Question: What is the address or location of the property listed in the document?
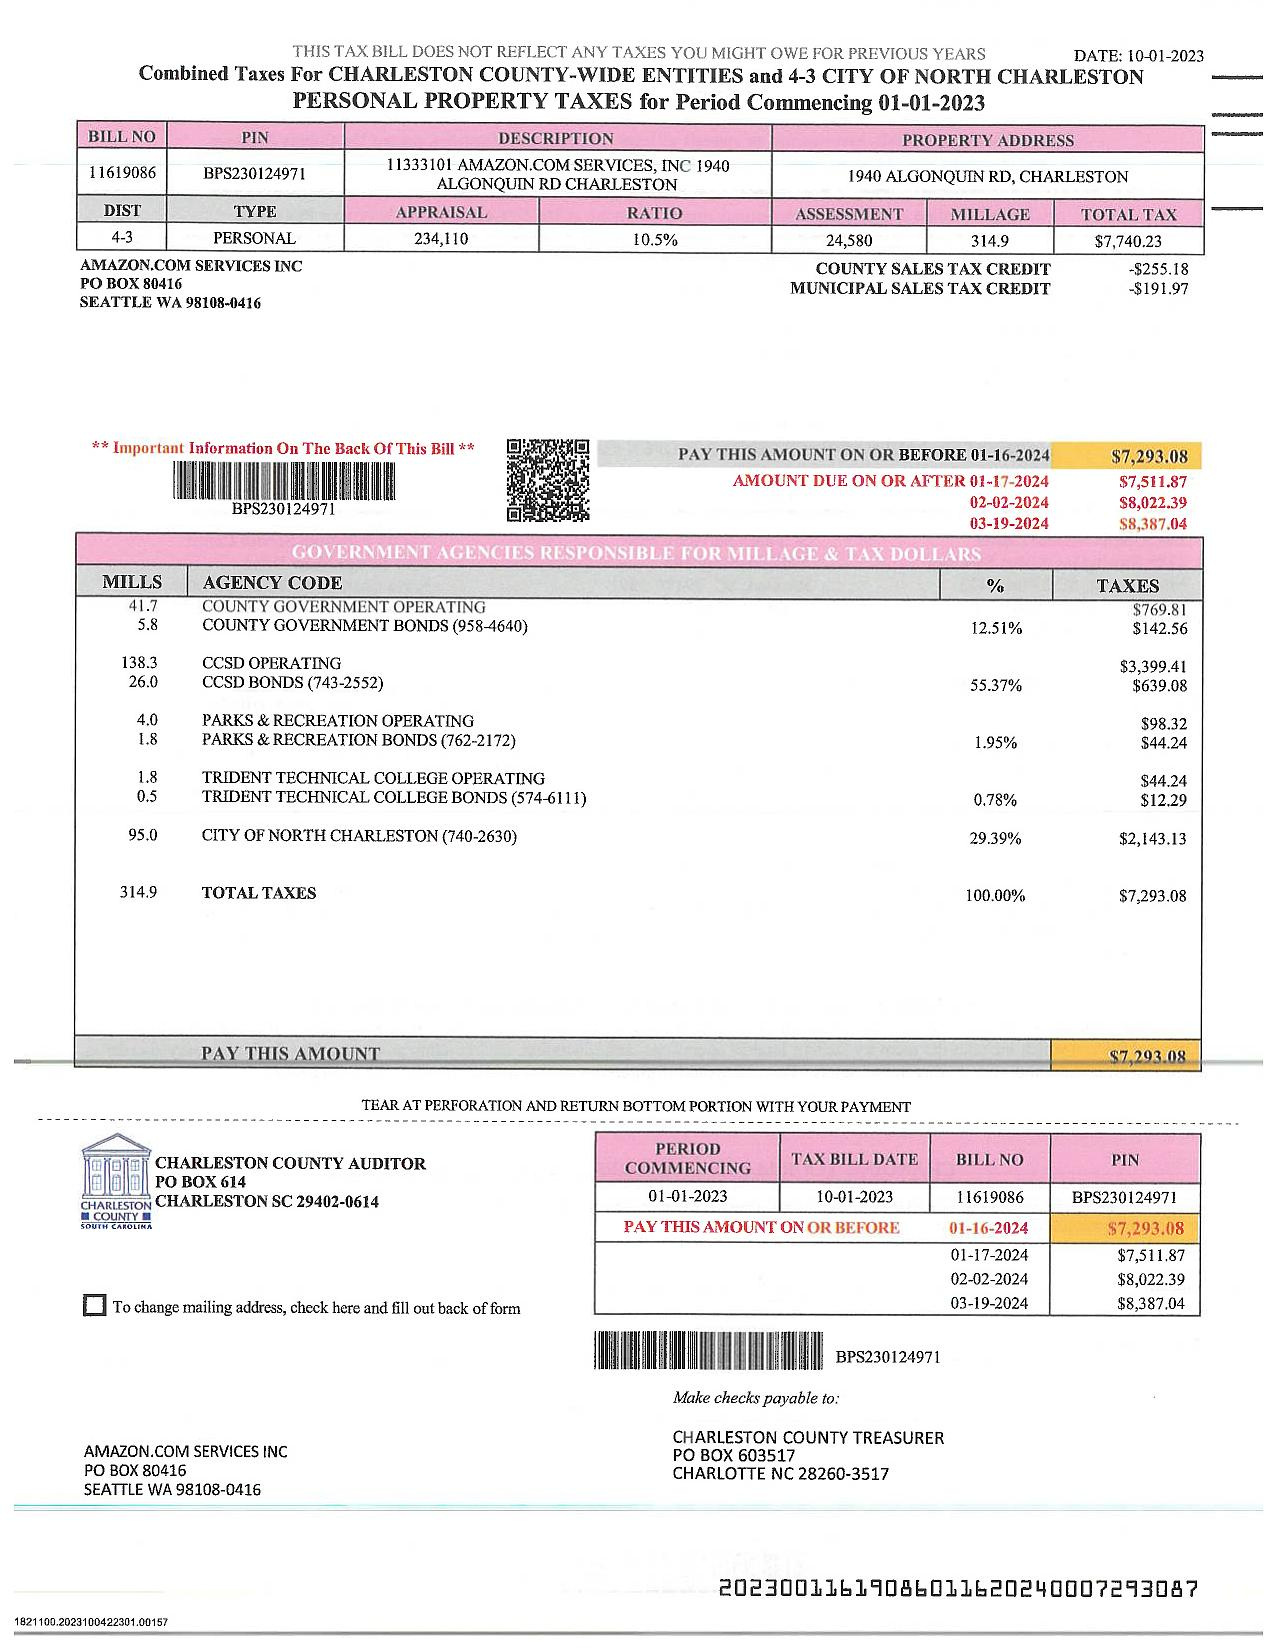
Answer: "1940 ALGONQUIN RD CHARLESTON"